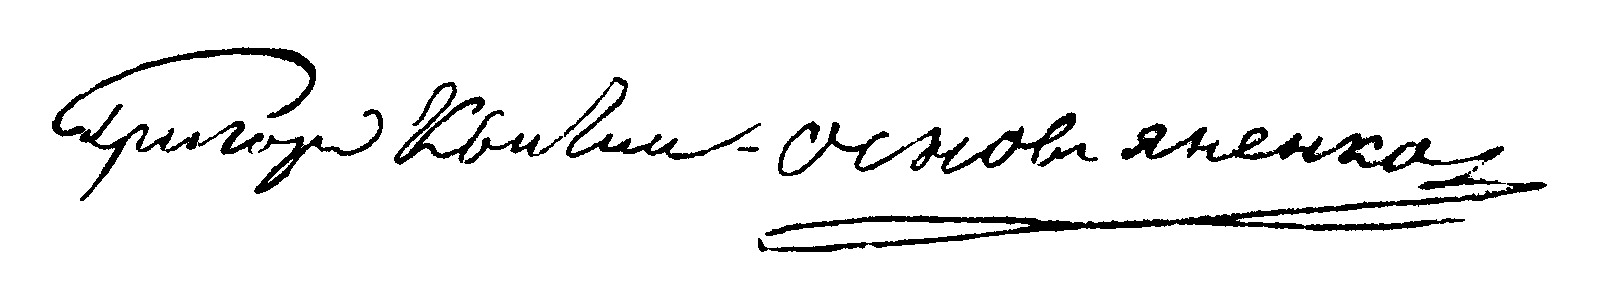
Signature of: hryhorii kvitka osnovianenko